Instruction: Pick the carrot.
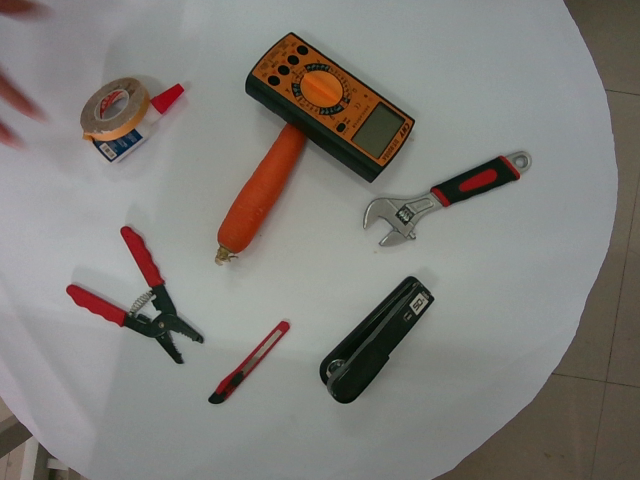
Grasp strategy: vertical